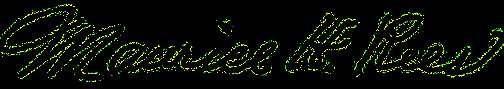
Signature of: maurice h rees